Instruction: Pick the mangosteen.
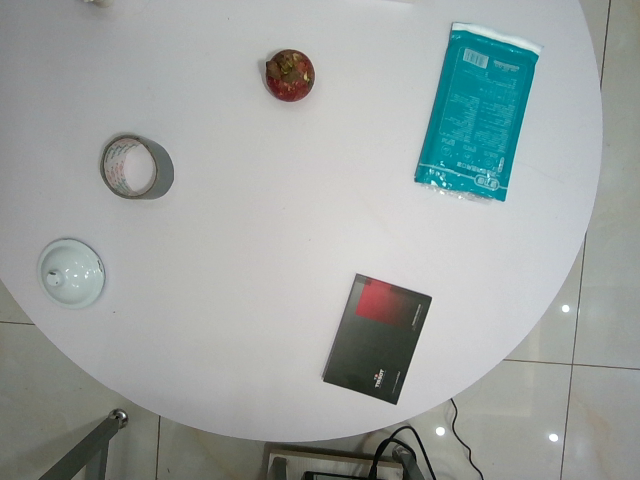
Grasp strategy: vertical